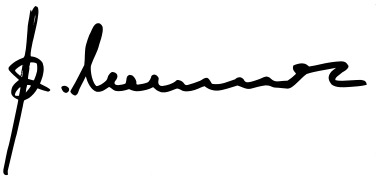
Signature of: reinhold messner